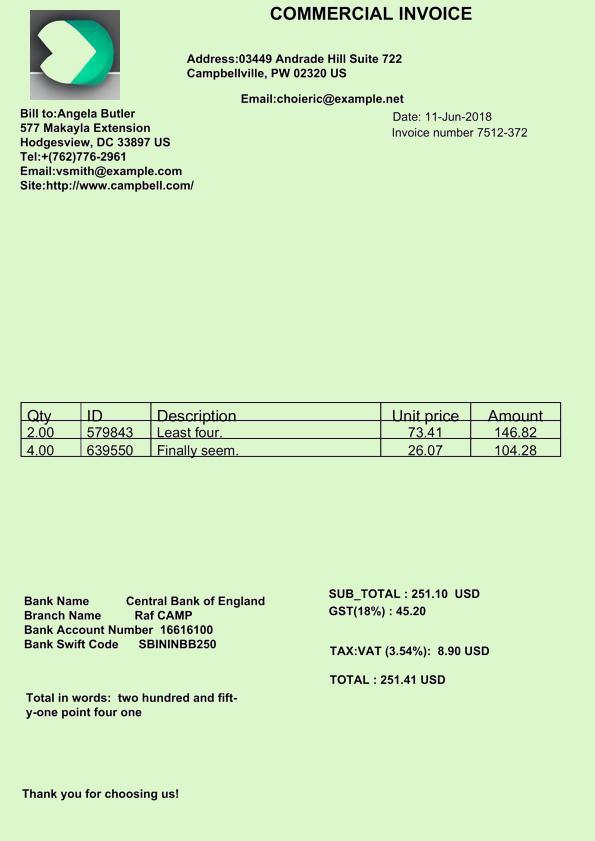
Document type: Invoice